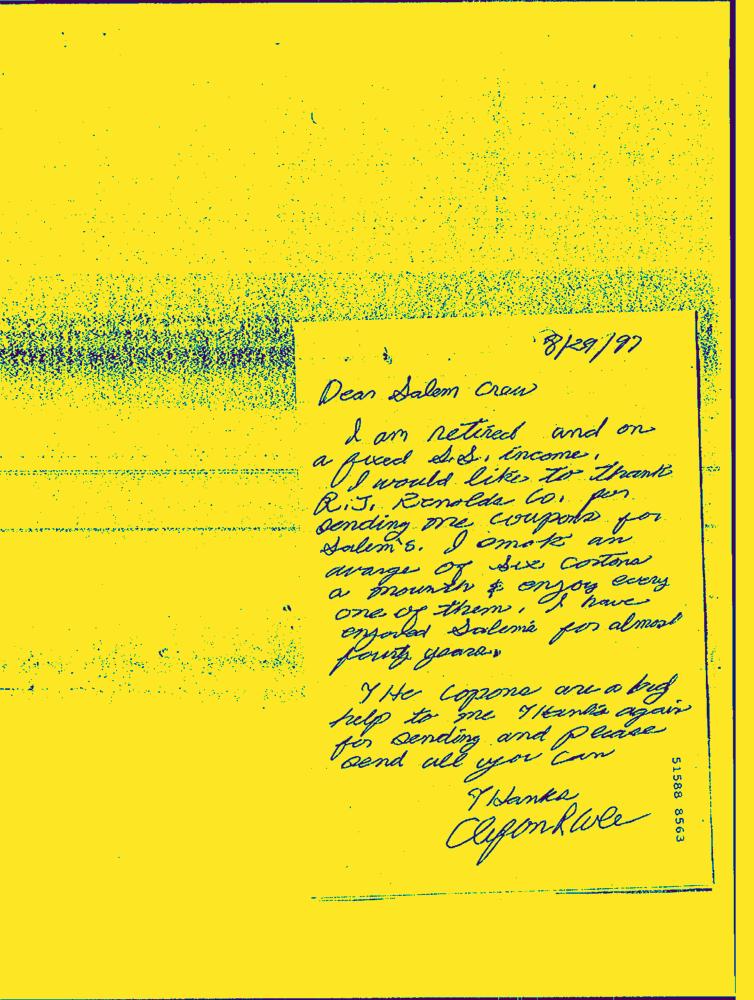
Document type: Hand-Written